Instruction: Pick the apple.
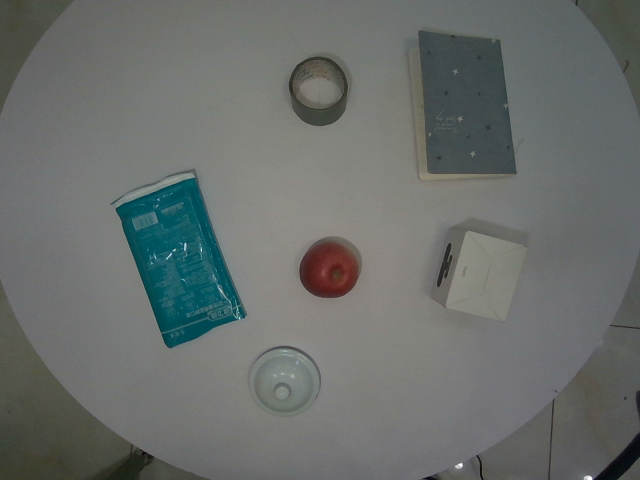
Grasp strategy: vertical